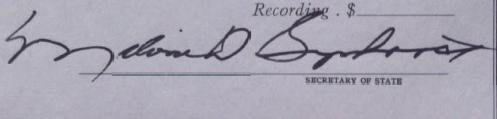
Signature of: melvin d synhorst